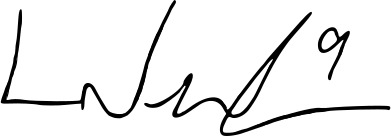
Signature of: lachie neale